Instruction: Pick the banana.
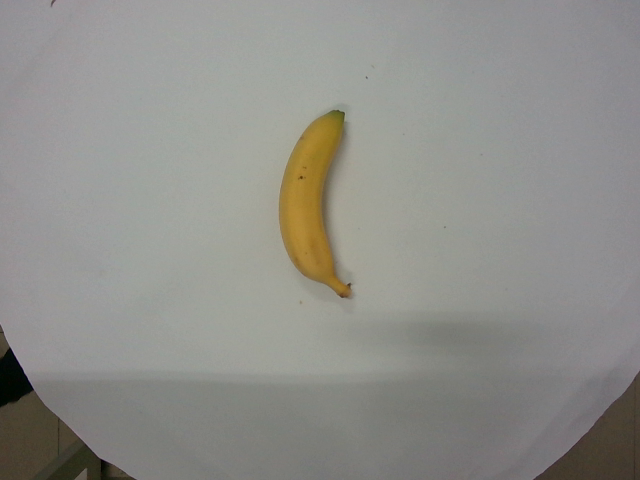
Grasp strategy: vertical